Question: What is the earliest payment due date mentioned in the document?
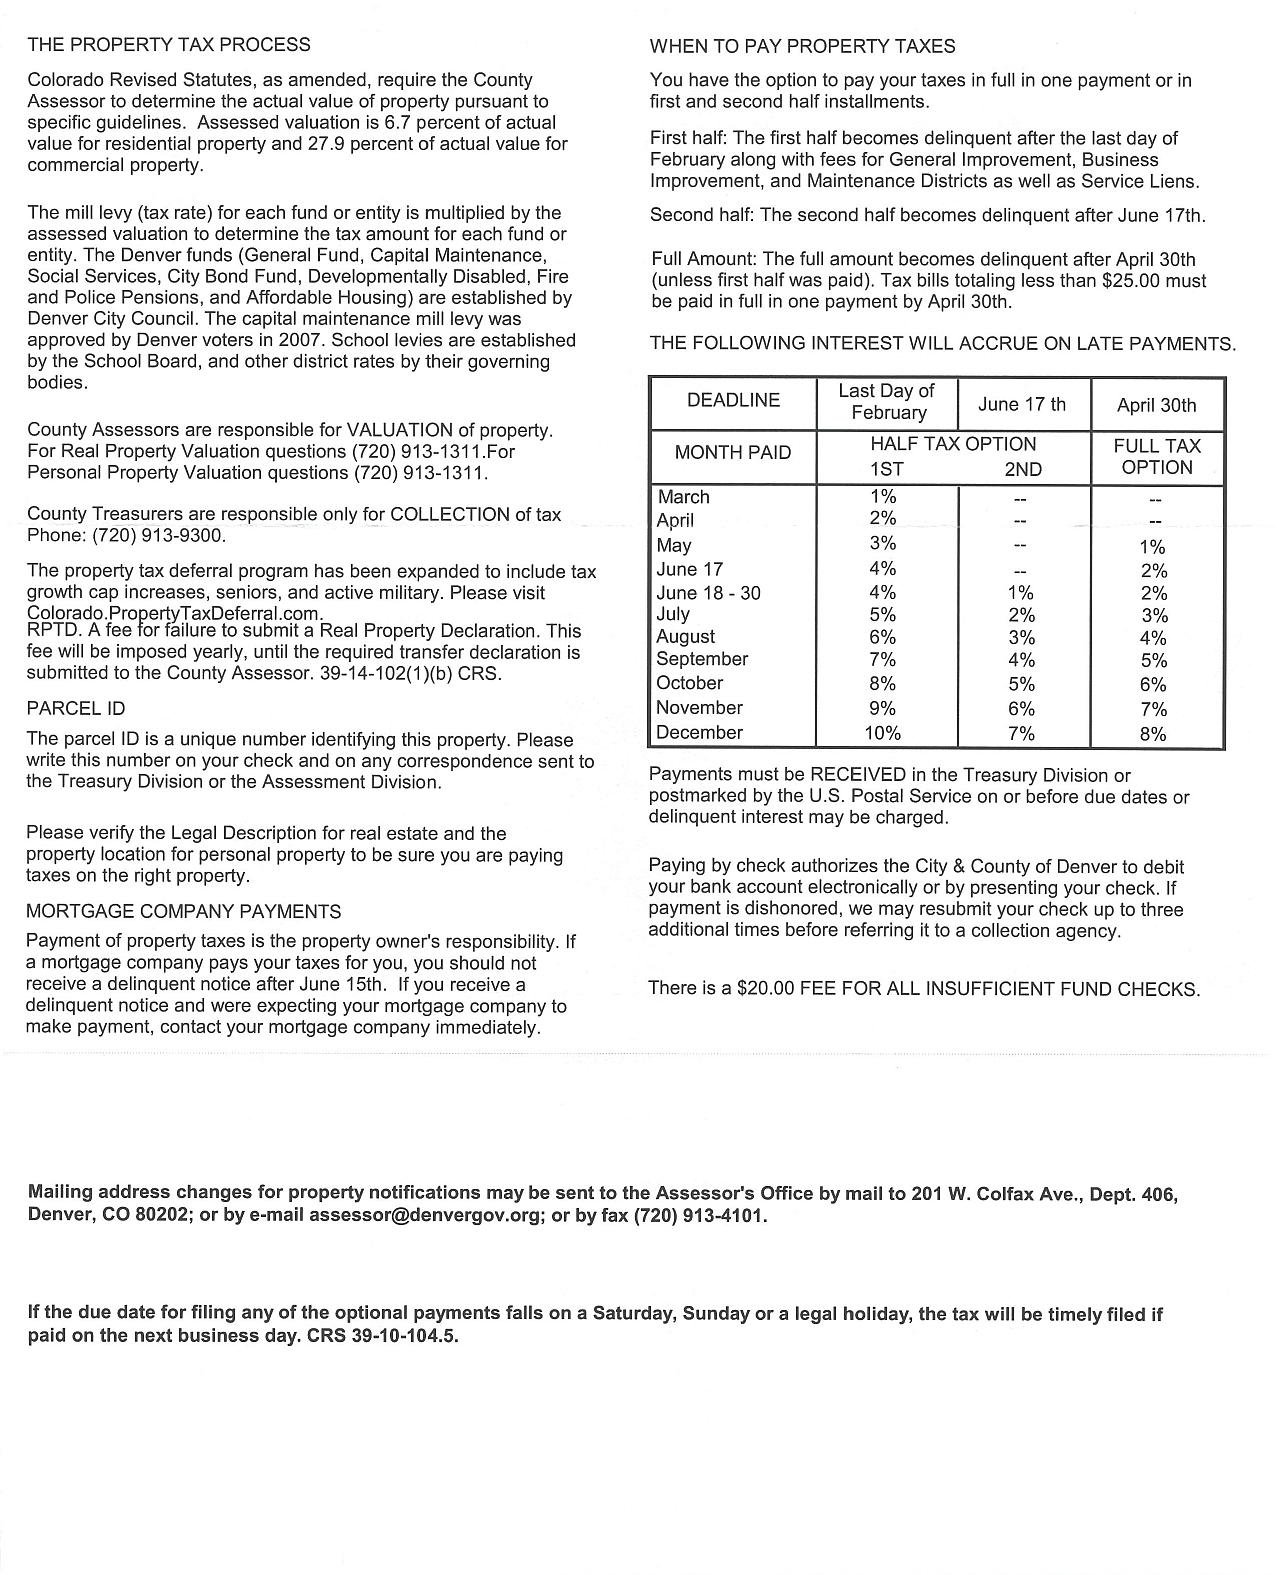
Answer: "April 30th"